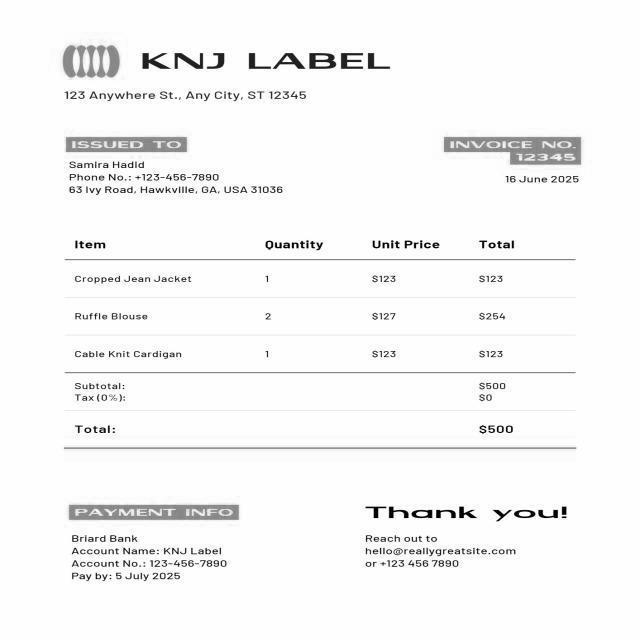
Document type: Invoice